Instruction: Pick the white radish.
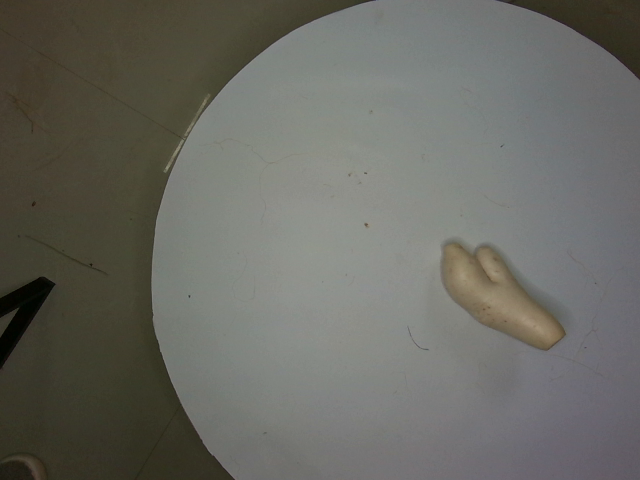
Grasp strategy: vertical